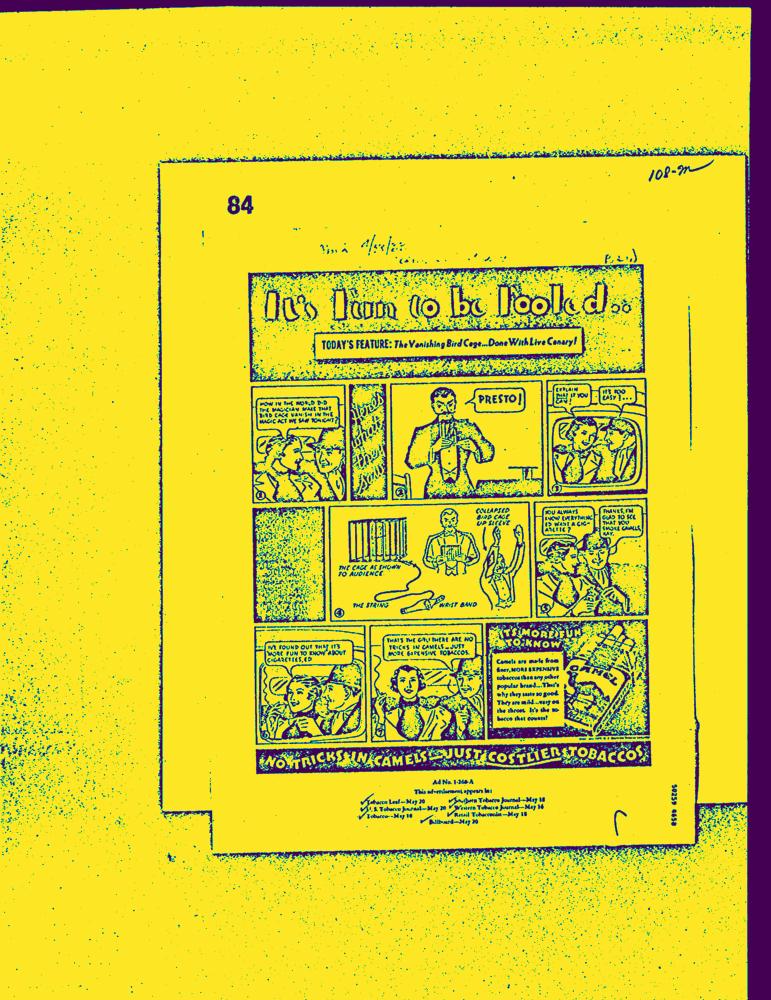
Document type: AD